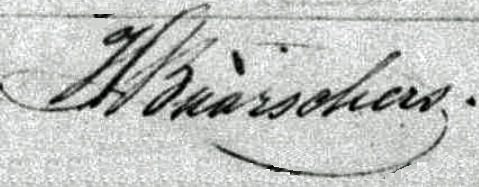
Signature of: hendrik baarschers